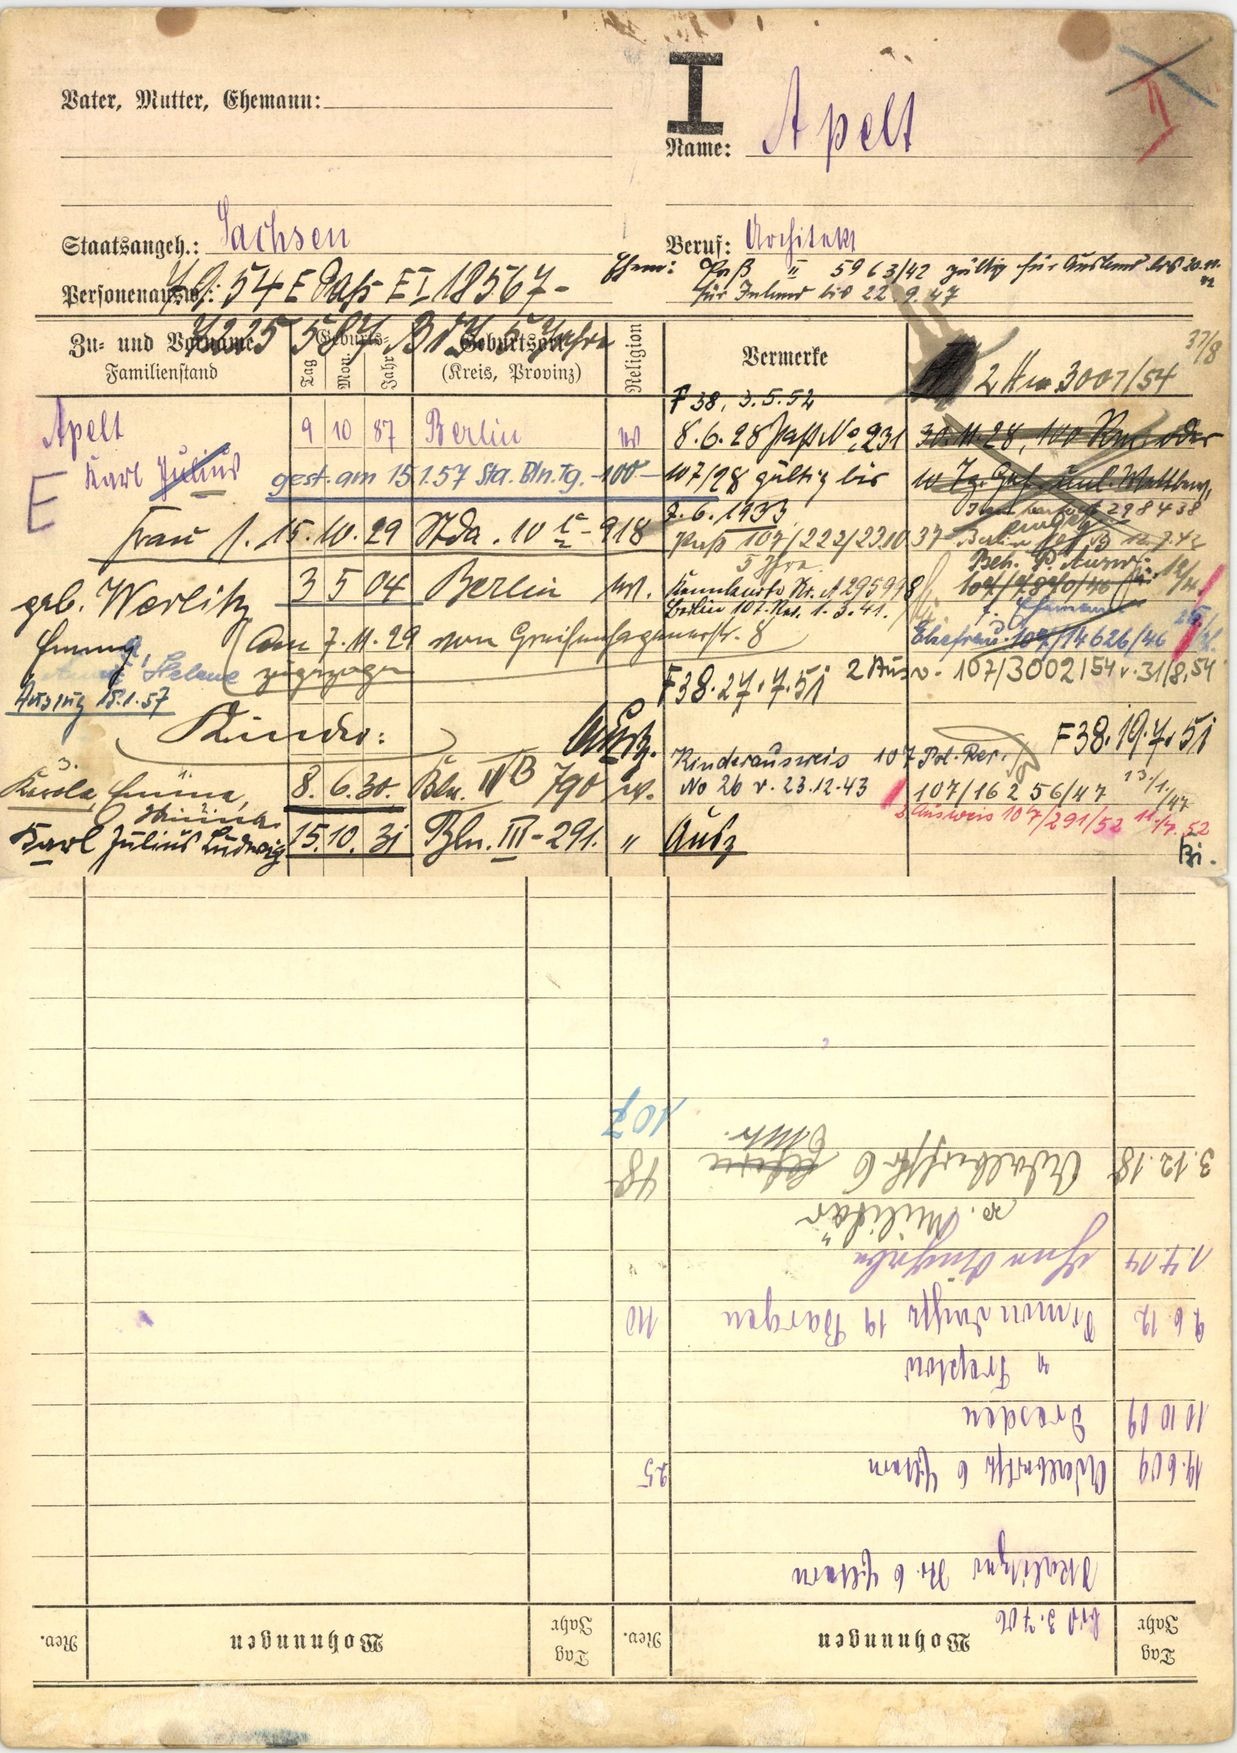
Apelt